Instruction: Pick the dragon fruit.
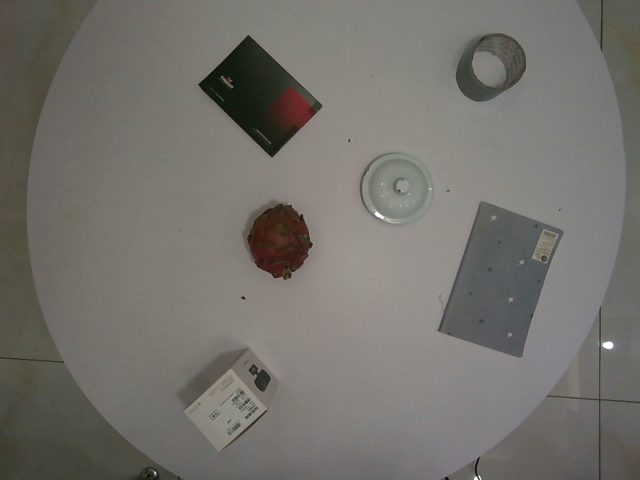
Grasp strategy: vertical